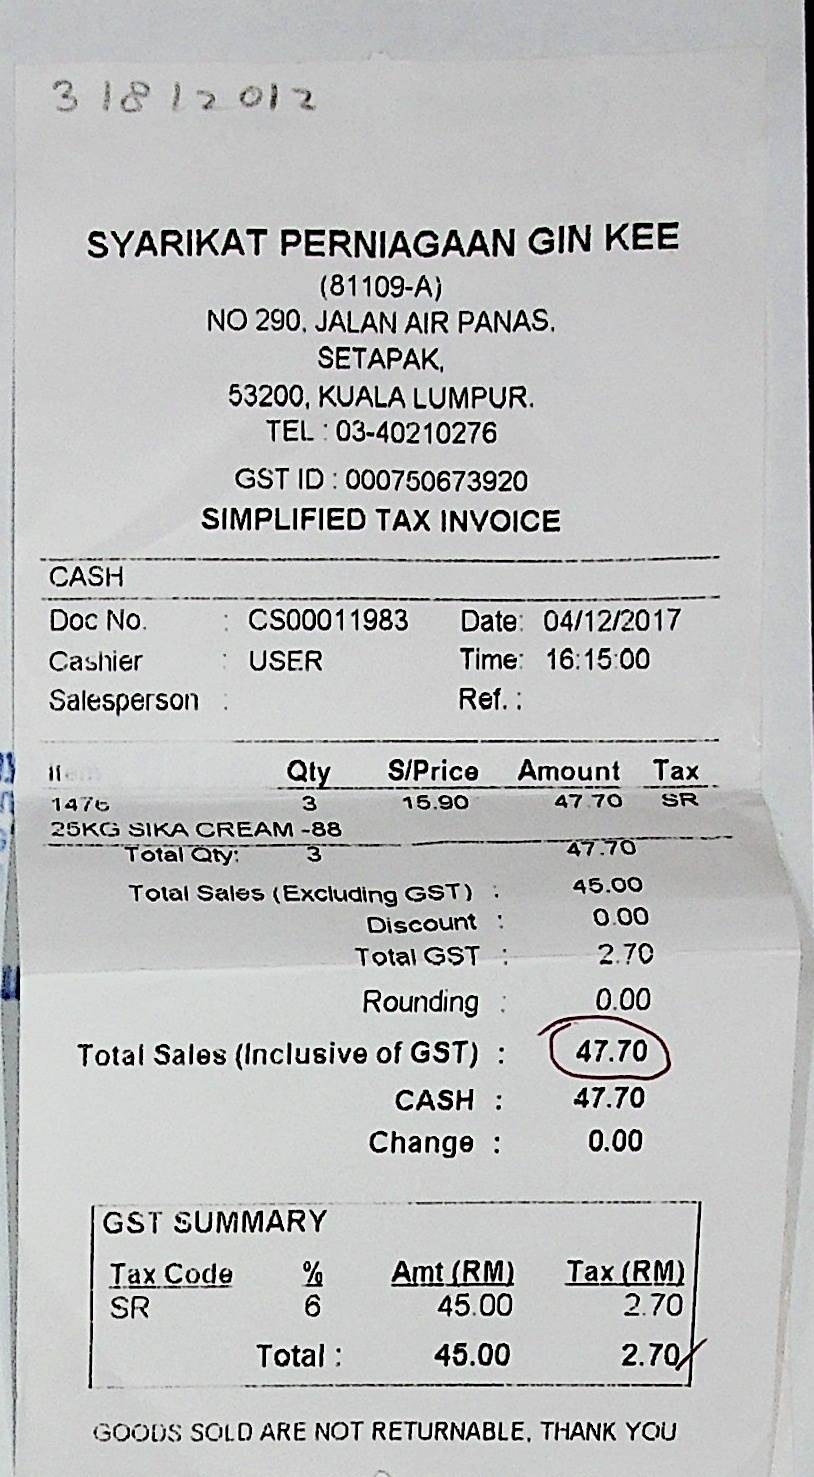
SYARIKAT PERNIAGAAN GIN KEE
(81109-A)
NO 290, JALAN AIR PANAS,
SETAPAK,
53200, KUALA LUMPUR.
TEL: 03-40210276
GST ID: 000750673920
SIMPLIFIED TAX INVOICE
CASH
DOC NO.
: CS00011983
DATE: 04/12/2017
CASHIER
: USER
TIME: 16:15:00
SALESPERSON:
REF. :
QTY
S/PRICE
AMOUNT
TAX
1476
3
15.90
47.70
SR
25KG SIKA CREAM-88
TOTAL QTY:
3
47.70
TOTAL SALES(EXCLUDING GST) :
45.00
DISCOUNT :
0.00
TOTAL GST :
2.70
ROUNDING :
0.00
TOTAL SALES(INCLUSIVE OF GST) :
47.70
CASH :
47.70
CHANGE :
0.00
GST SUMMARY
TAX CODE
%
AMT(RM)
TAX(RM)
SR
6
45.00
2.70
TOTAL:
45.00
2.70
GOODS SOLD ARE NOT RETURNABLE.THANK YOU
IT